Question: How is the history relevant to the case?
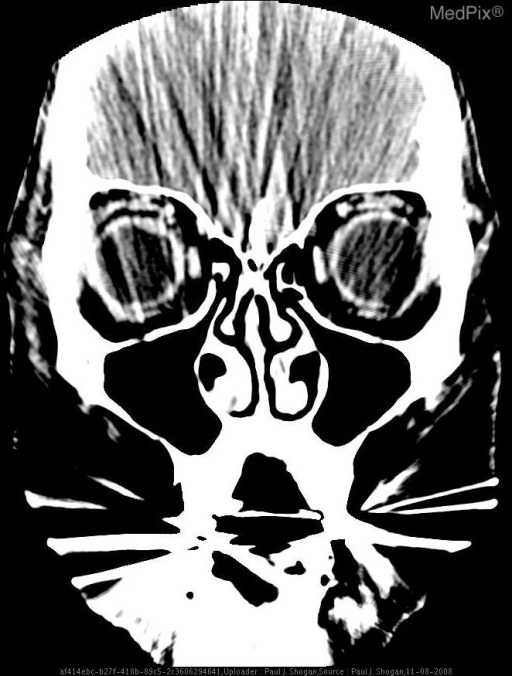
Answer: The patient's history of 58 yo woman with orbital cellulitis preceded by open lesion inferior to right eye. is key in understanding the case.